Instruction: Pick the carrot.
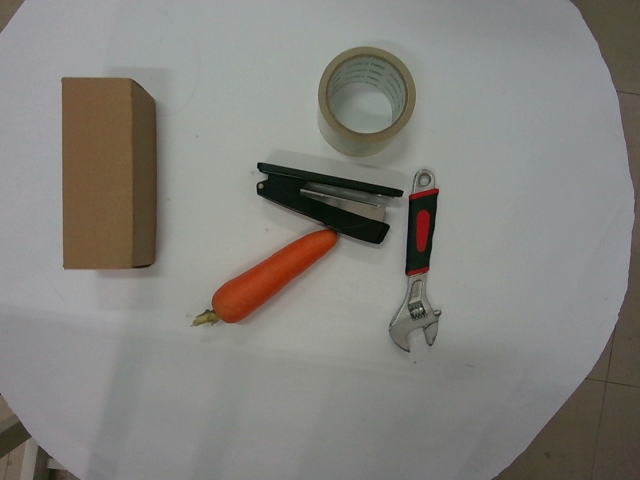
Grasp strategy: vertical